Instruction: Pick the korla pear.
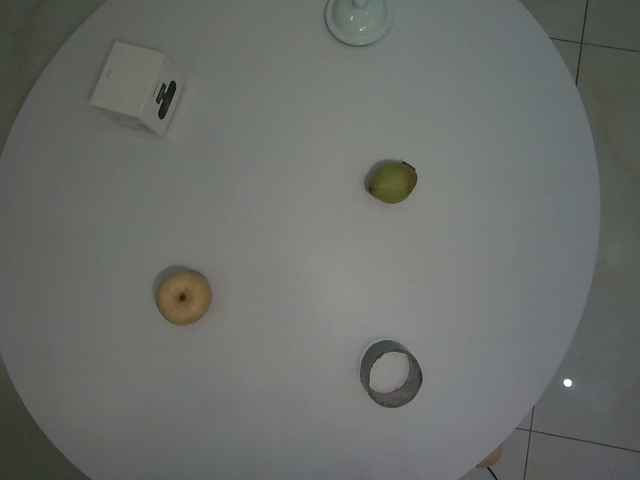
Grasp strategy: vertical